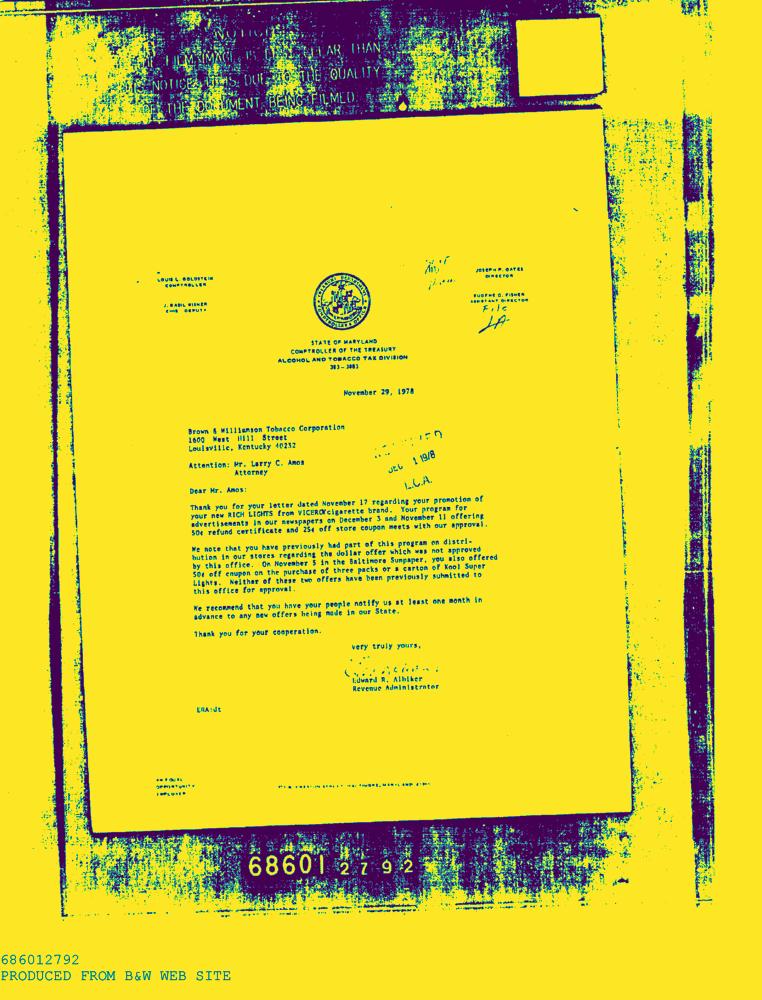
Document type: Letter-Doc